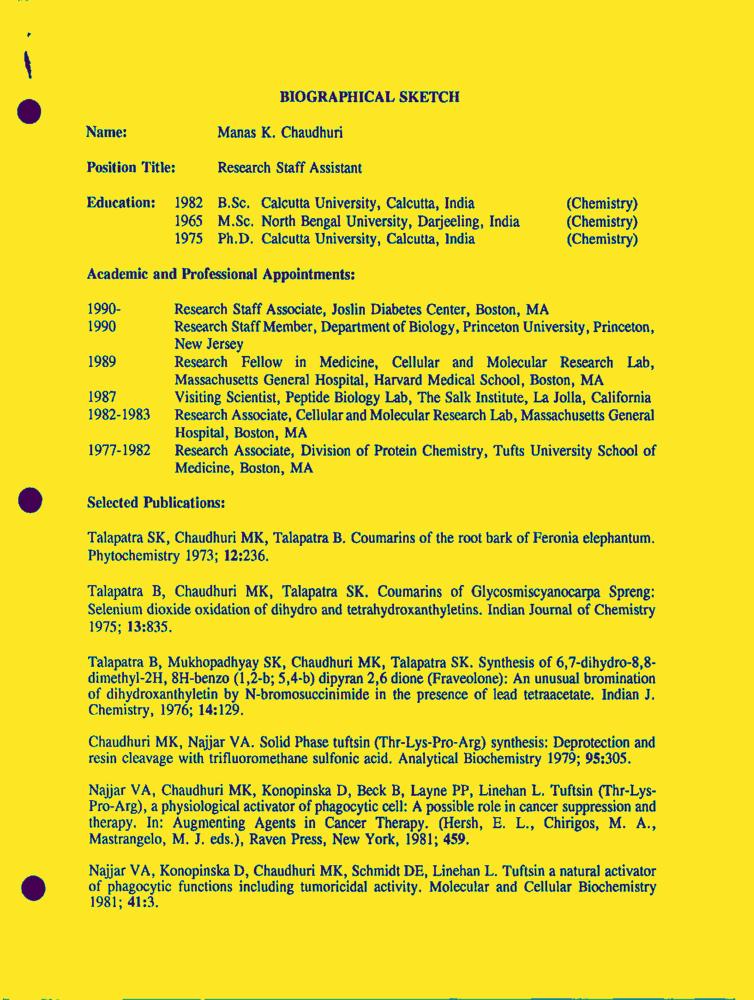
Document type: Resume-Doc